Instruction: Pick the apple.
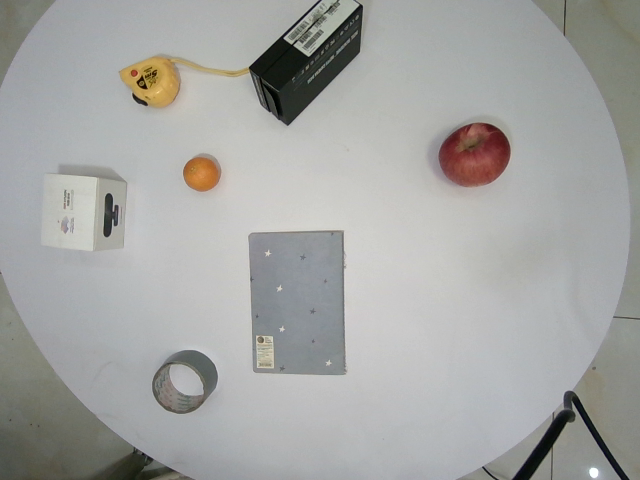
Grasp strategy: vertical